Question: What do the imaging results show?
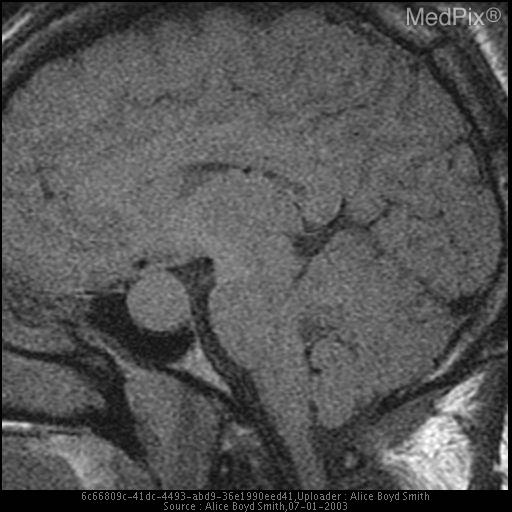
Answer: The imaging shows • Sellar enlargement can be seen on plain radiographs.
• CT demonstrates sellar expansion with osseous erosion and remodeling.
• MRI demonstrates an isointese lesion on T1 and T2 images, which expands the sella. T1W coronal and sagital images demonstrate and isointense lesion that expands the sella and extends into the suprasellar region..